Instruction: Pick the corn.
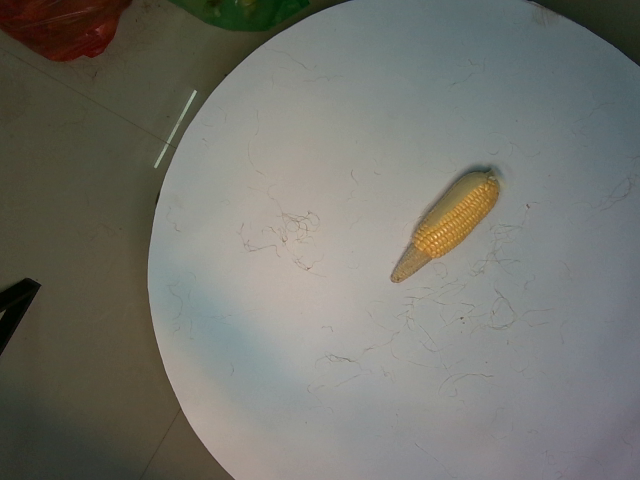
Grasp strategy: vertical